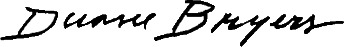
Signature of: duane bryers